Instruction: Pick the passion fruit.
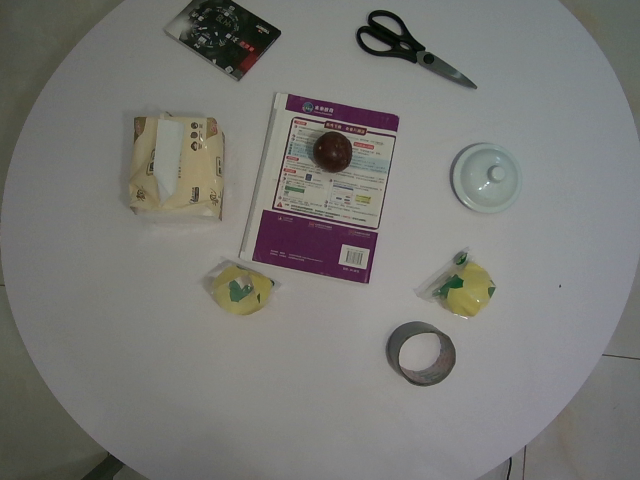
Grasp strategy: vertical